Question: What might the diagnosis be?
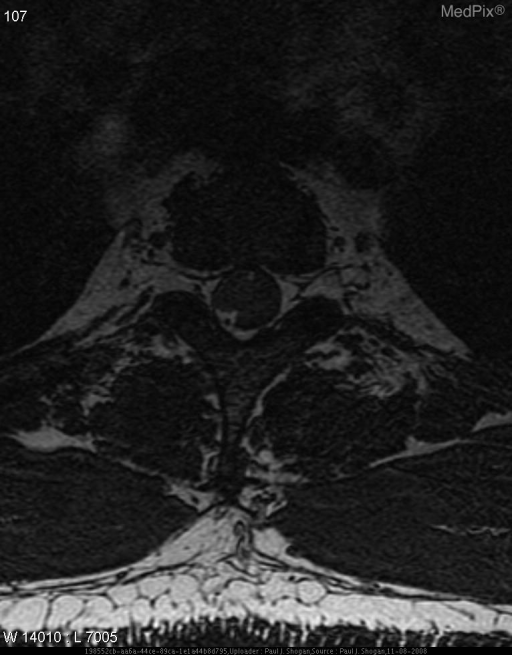
Answer: The possible diagnosis includes Intradural Extramedullary Neoplasms:

Schwannoma
Neurofibroma
Ganglioneuroma
Meningioma
Epidermoid
Dermoid
Metastasis.